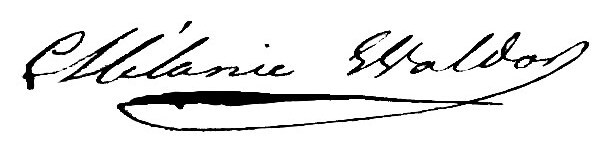
Signature of: mélanie waldor